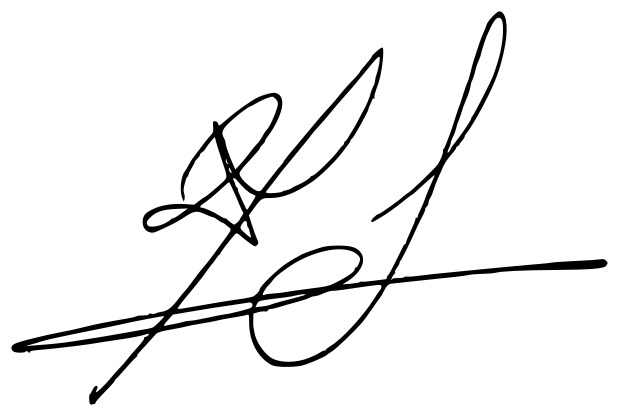
Signature of: david herrero lozano